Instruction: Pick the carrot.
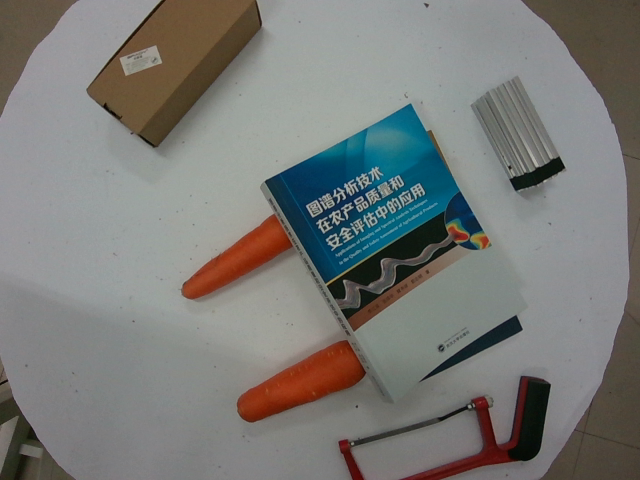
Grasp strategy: vertical